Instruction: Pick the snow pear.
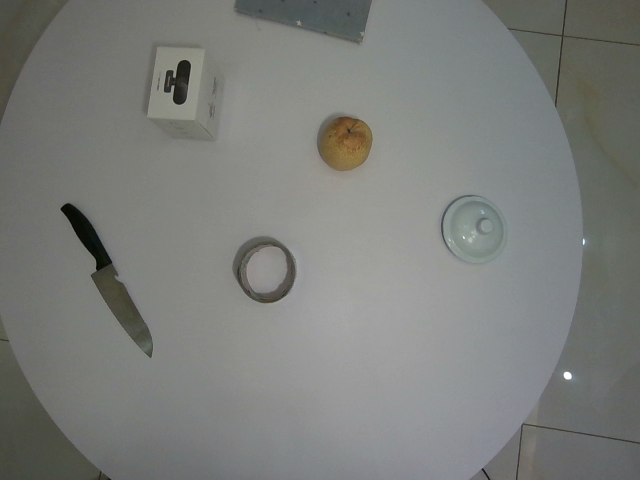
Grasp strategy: vertical